Question: What do the imaging results show?
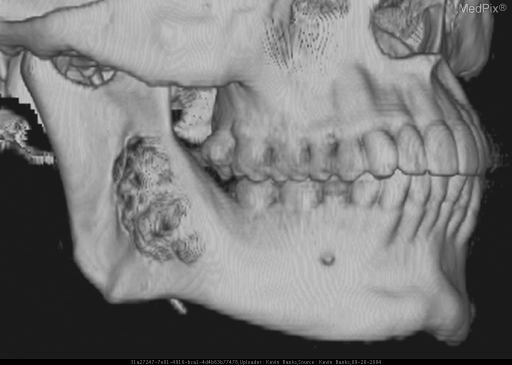
Answer: The imaging shows Radiographic evaluation of the mandible demonstrated a multilocular cystic lesion of the right mandible arising along the crown of a tooth at the ramus of the mandible. There is significant expansion of the bone with cortical disruption medially. 3D reconstruction of the face demonstrates the patient's expansile, multilocular lytic lesion of the right mandible..